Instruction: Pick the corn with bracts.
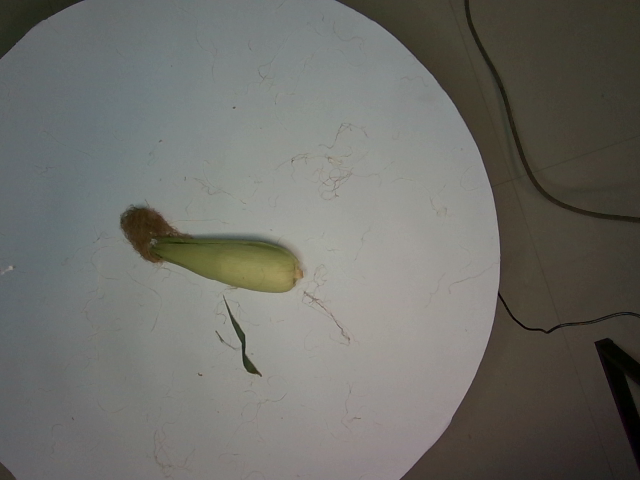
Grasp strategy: vertical